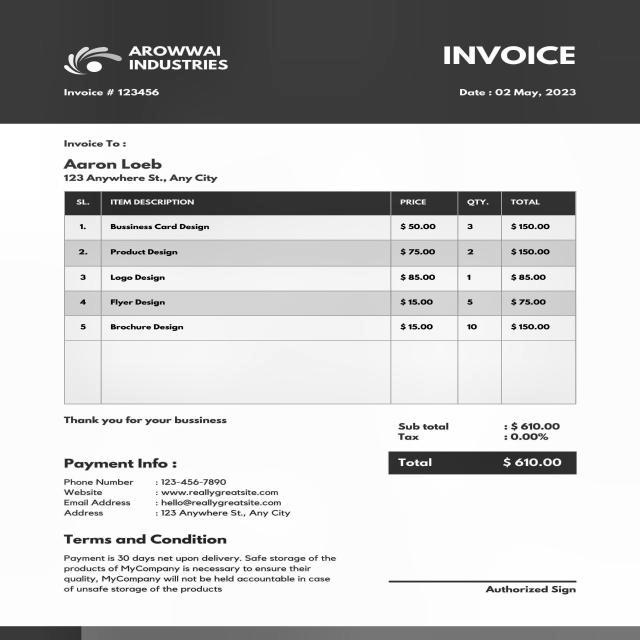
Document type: Invoice